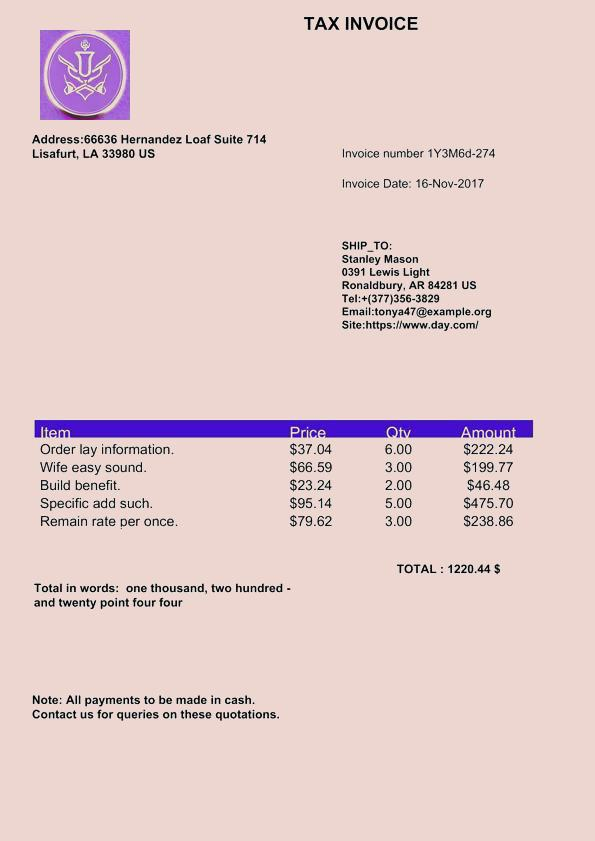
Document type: Invoice